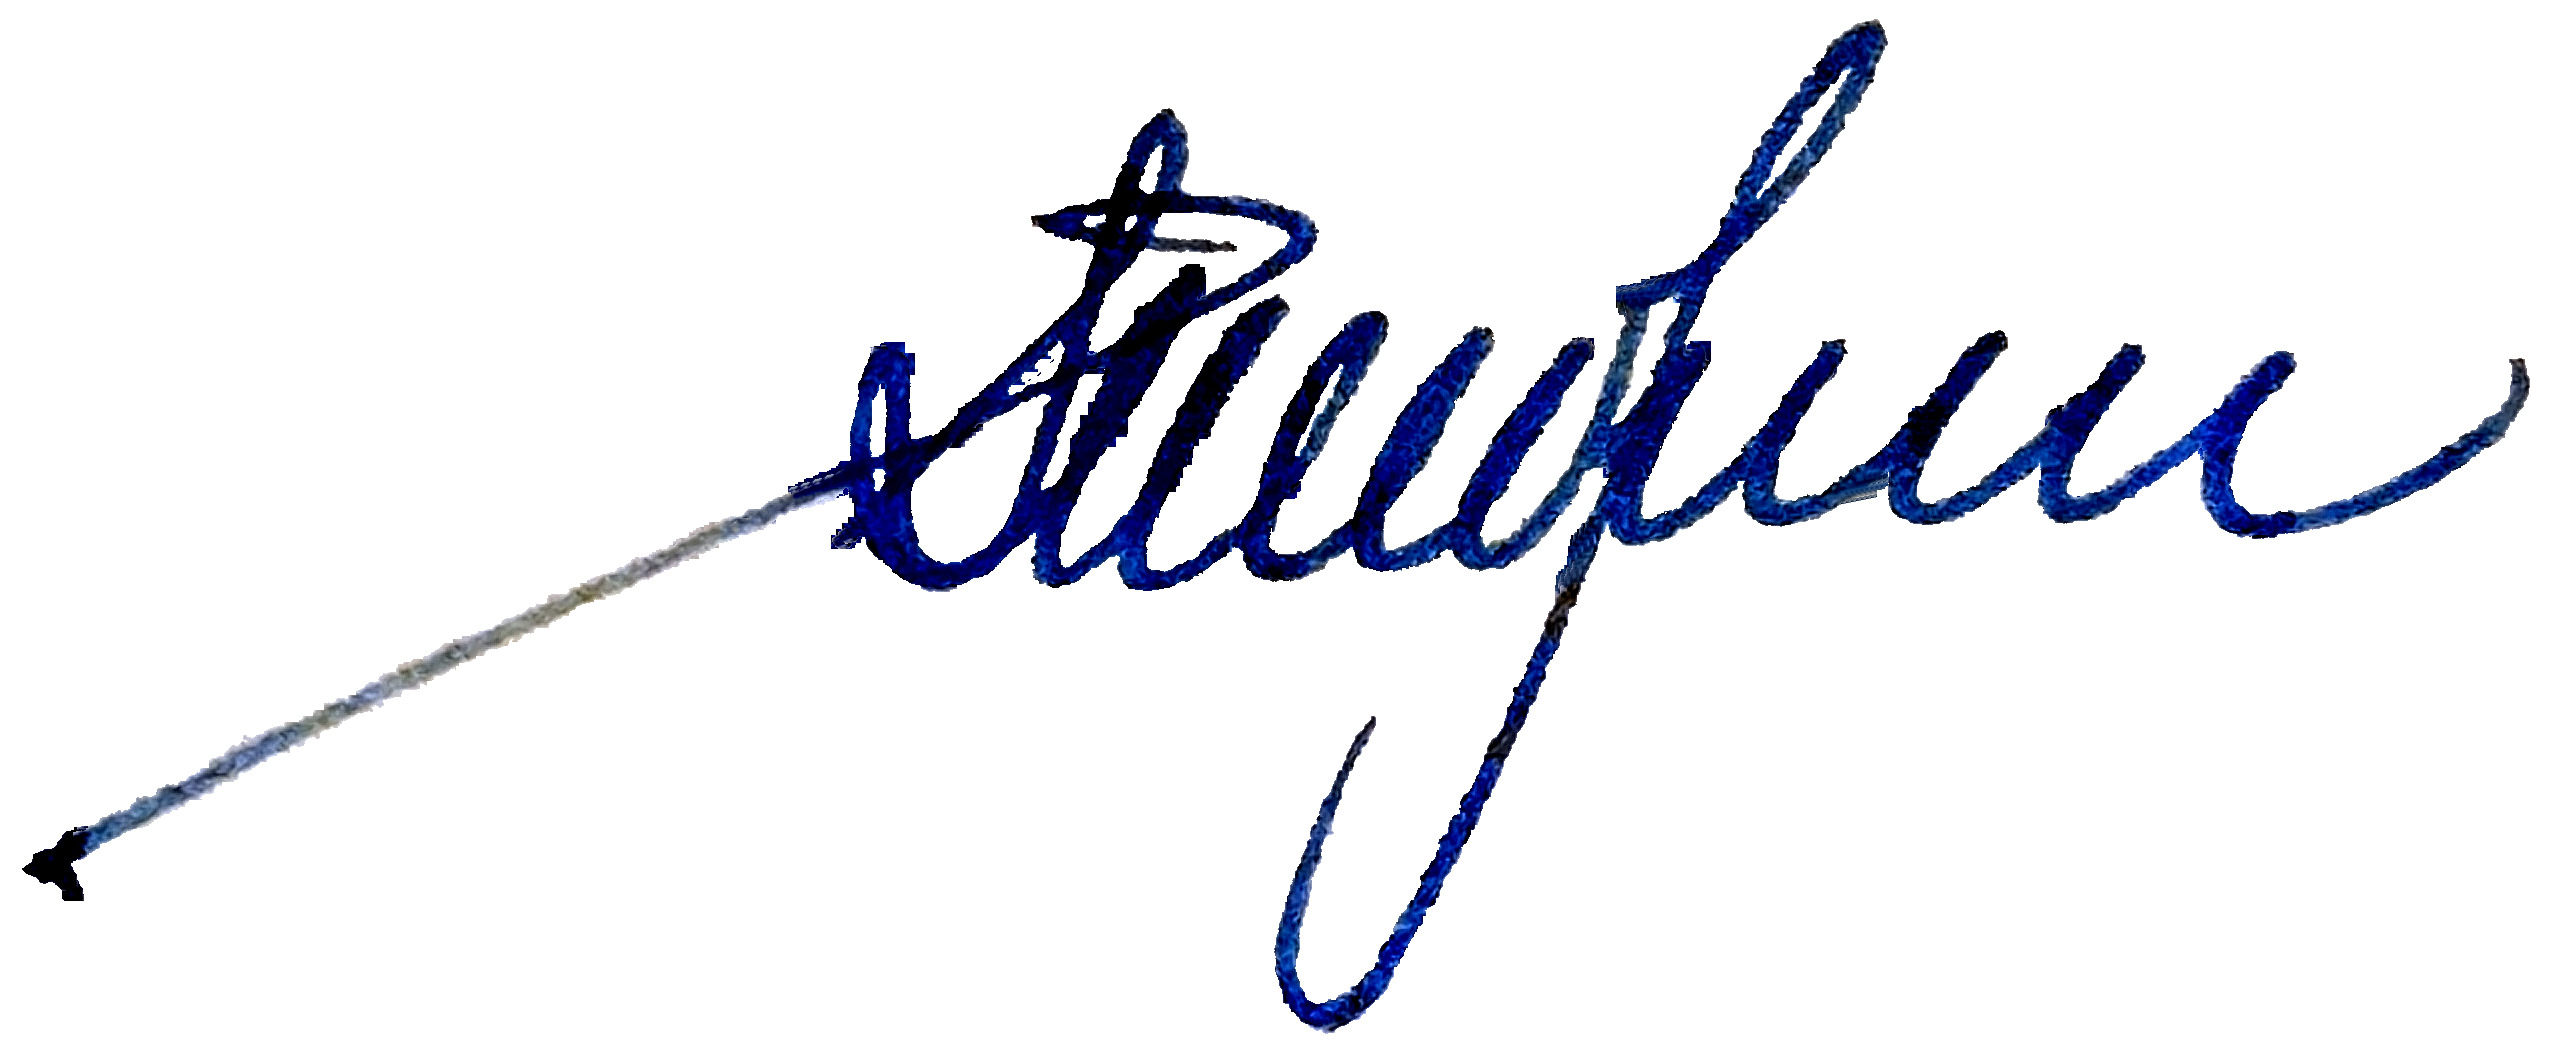
Signature of: iosif tabulevich